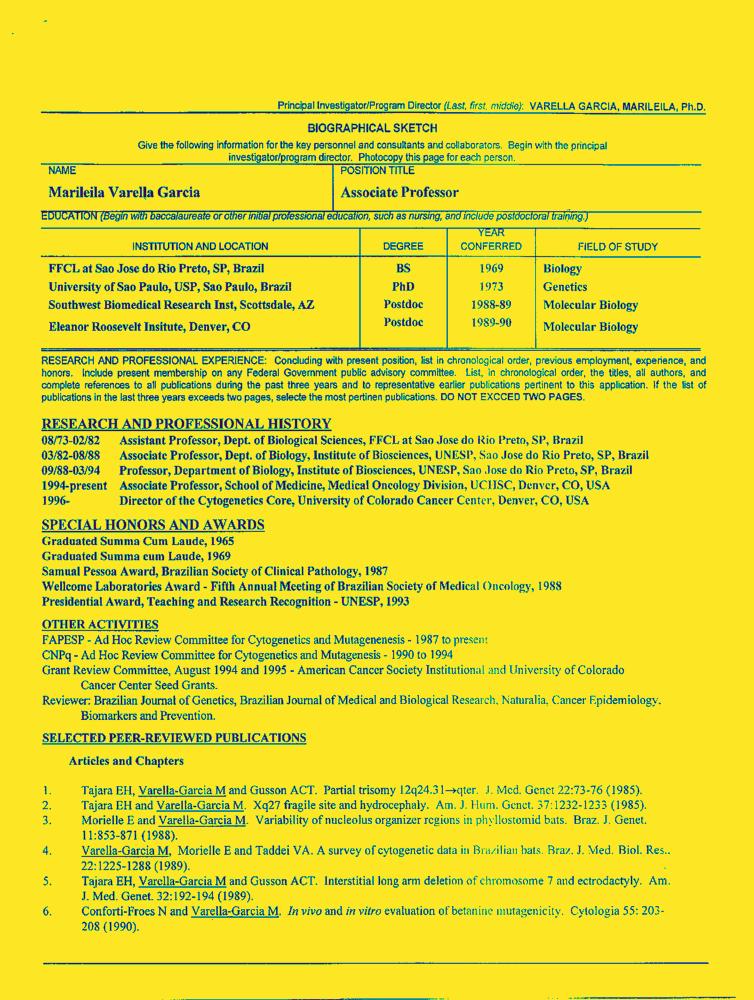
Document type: Resume-Doc